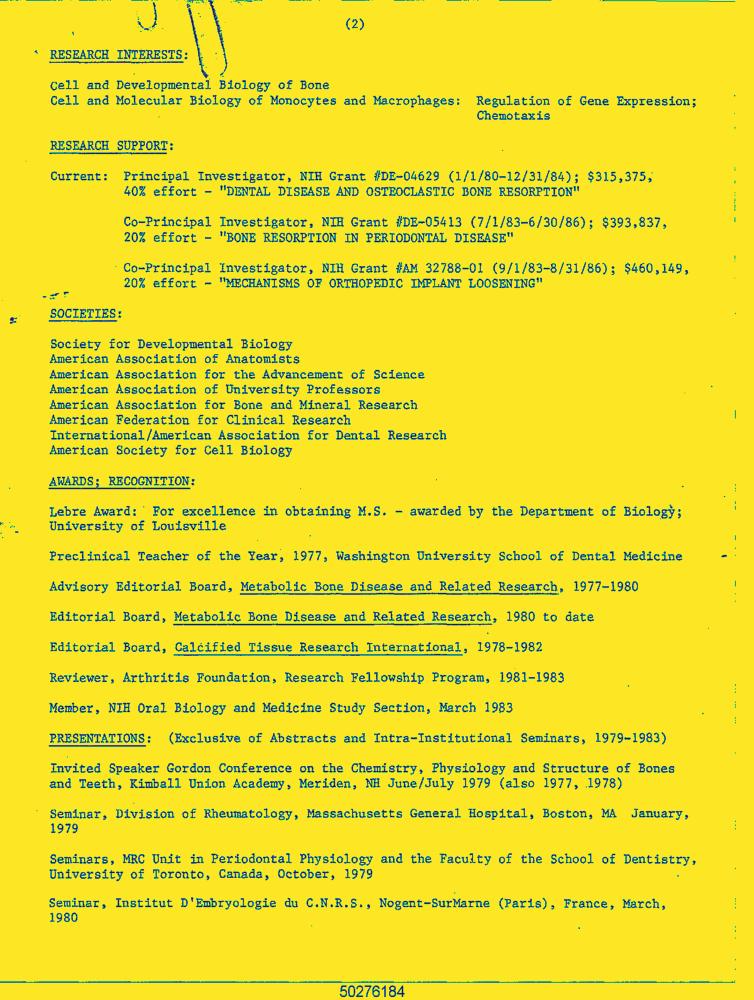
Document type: Resume-Doc